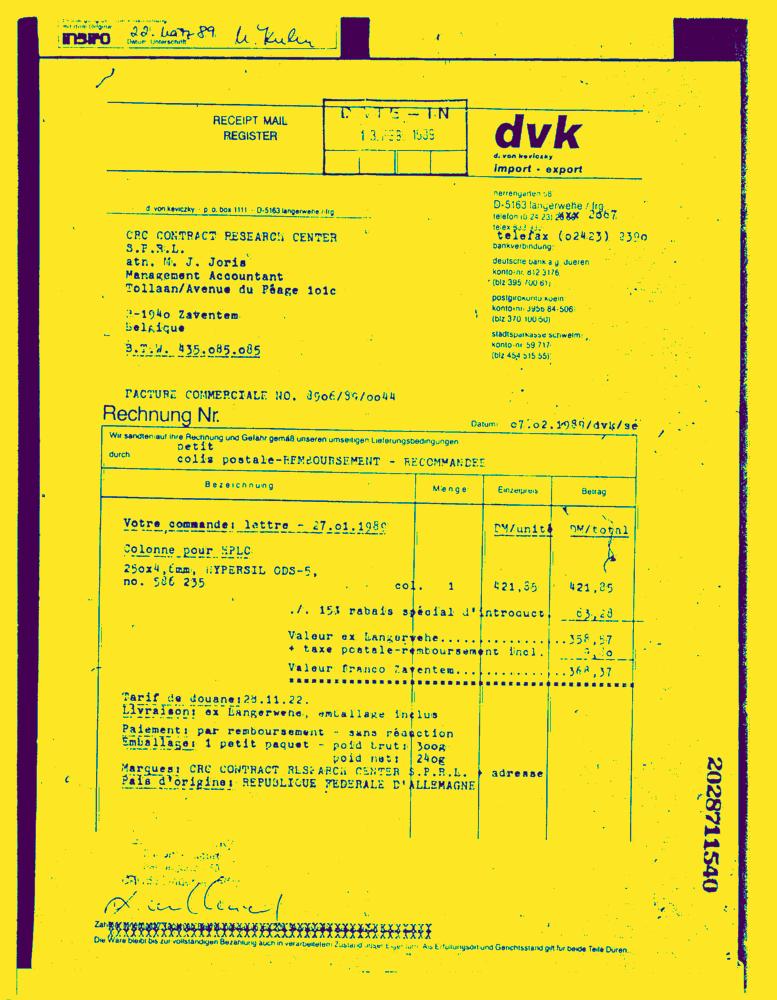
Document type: Invoice-Doc